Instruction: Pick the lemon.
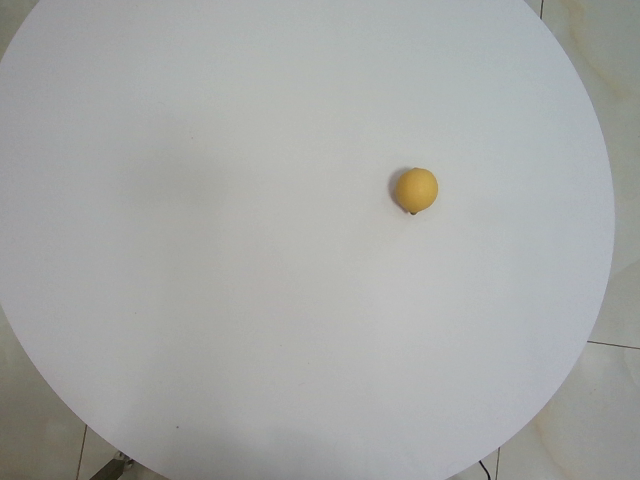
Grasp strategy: vertical